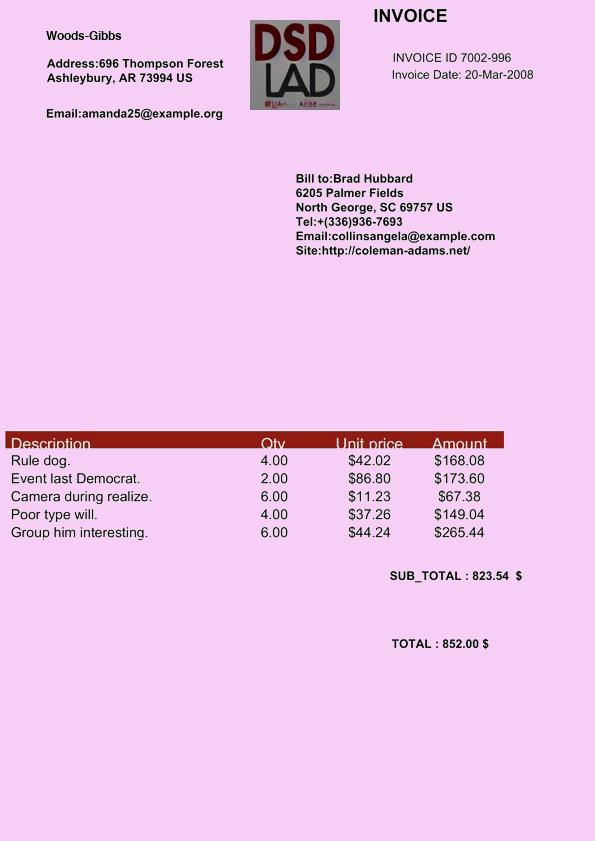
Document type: Invoice